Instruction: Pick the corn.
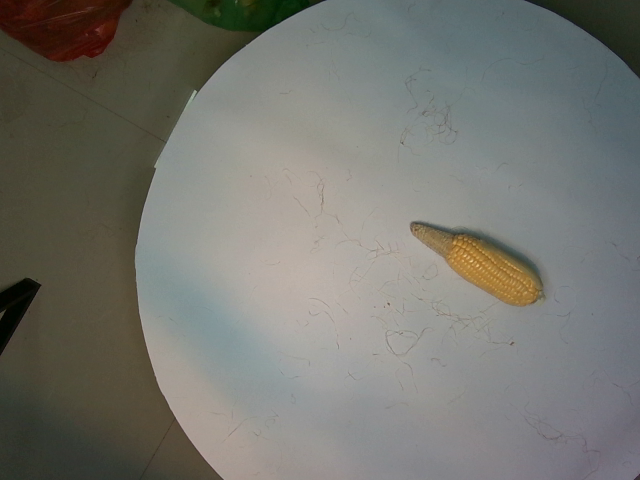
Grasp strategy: vertical